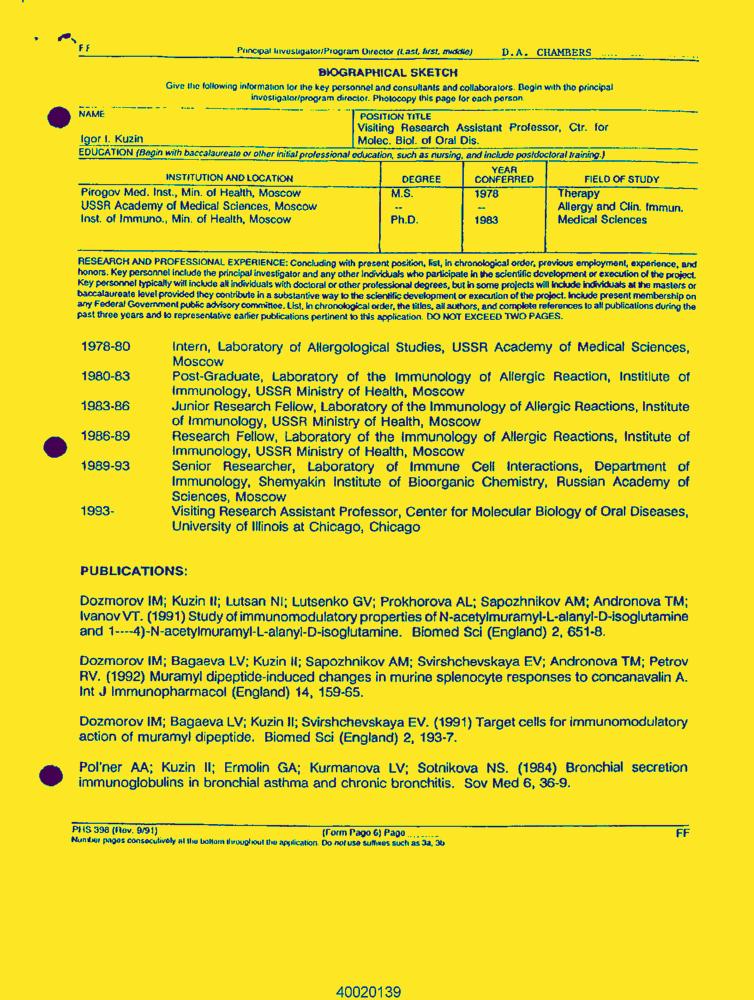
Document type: Resume-Doc